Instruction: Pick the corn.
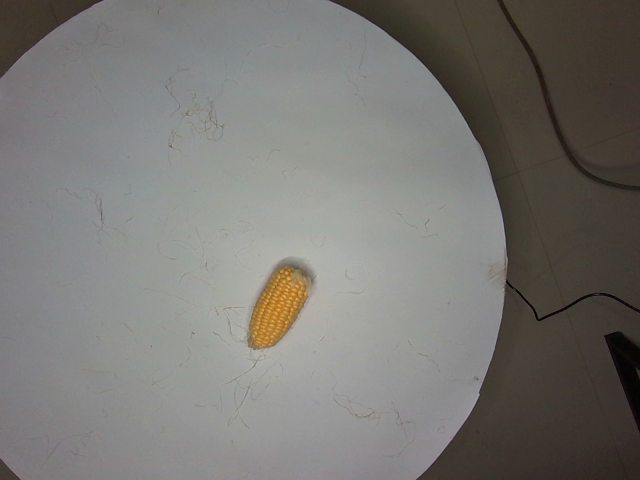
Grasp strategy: vertical